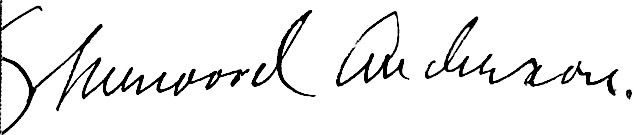
Signature of: sherwood anderson